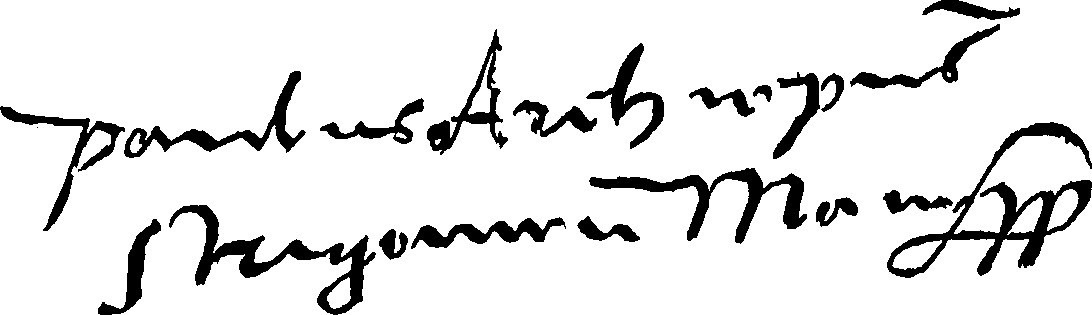
Signature of: pál várdai